Question: What do the imaging results show?
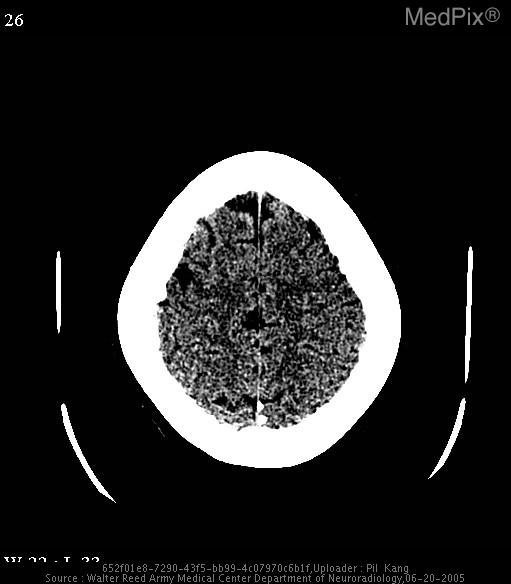
Answer: The imaging shows Non-contrast CT images of the head with "stroke window" settings demonstrate a wedge-shaped focal area of decreased density and loss of gray-white matter differentiation at the leve of the right frontal lobe, just anterior to the central sulcus.

Diffusion weighted and associated ADC map axial MR images show a corresponding focus of restricted diffusion, consistent with an acute infarct. Non-contrast CT images of the head with "stroke window" settings demonstrate a wedge-shaped focal area of decreased density and loss of gray-white matter differentiation at the leve of the right frontal lobe, just anterior to the central sulcus..